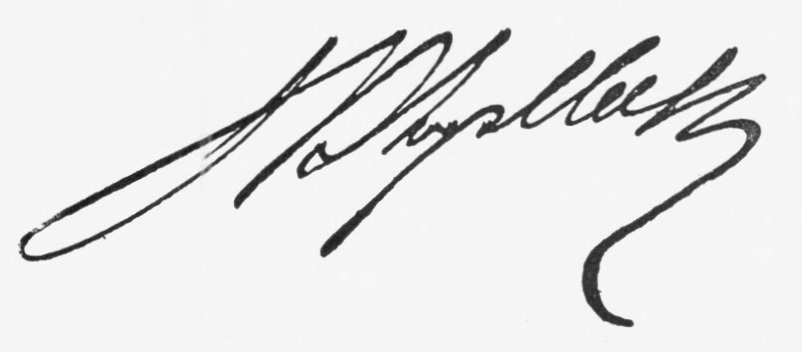
Signature of: josef václav myslbek